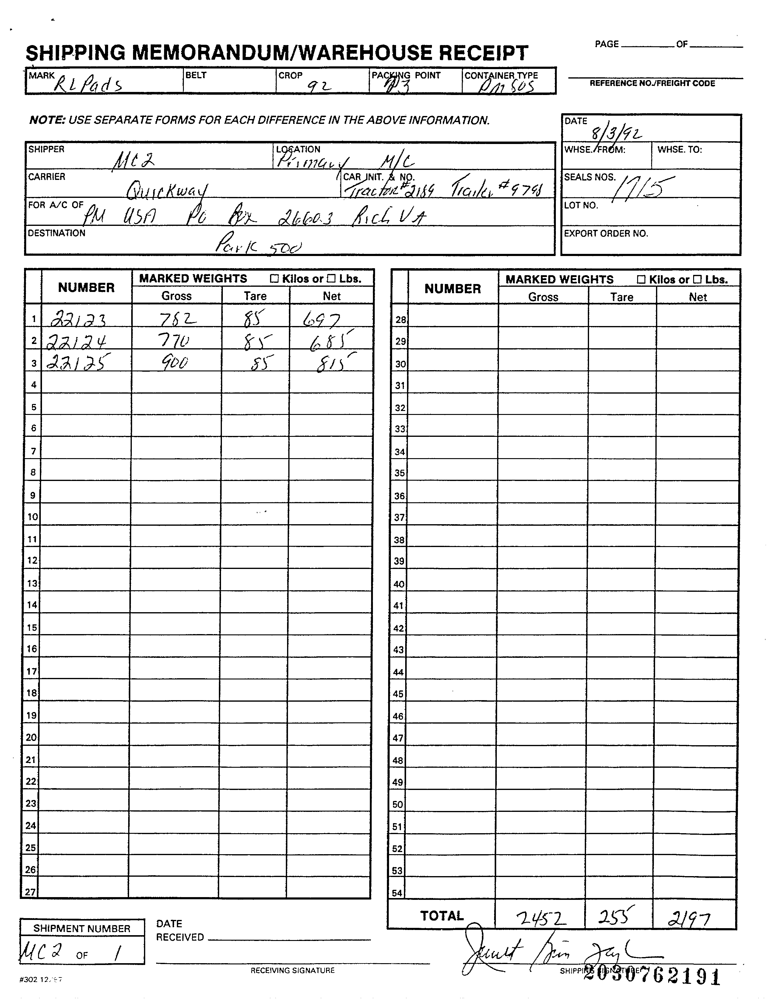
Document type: Invoice